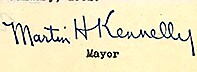
Signature of: martin h kennelly